Question: Explain the disease:
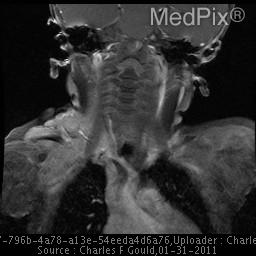
Answer: The disease is discussed as: Overall, hemangiomas are present in 10-12% of Caucasian children - mostly as cutaneous lesions, often called "strawberry marks".

Intra orbital vascular lesions account for 5-20% of all orbital masses in children.  Some of these are neoplastic (capillary hemangioma) while others are malformations including venous varices and cavernous hemangioma.  Capillary hemangiomas are composed of variably sized vascular spaces that are lined by proliferating endothelial cells.  Capillary hemangiomas have been reported as the most common vascular tumor of the orbit, representing 5-12% of pediatric orbital lesions.

Multiple synonyms have been used for these lesions, including infantile hemangioma, benign hemangioendothelioma,  and hemangioblastoma.  However, these terms are neither distinctive nor accurate and the most commonly used term is “capillary hemangioma” – to allow distinction from the “cavernous hemangioma” (AKA “cavernoma”, cavernous malformation).  The cavernous hemangioma is one of the most common orbital masses in the adult patient.  The latter process is malformative and not neoplastic. [Mulliken 1982 PMID: 7063565]

Orbital hemangiomas have been reported in association with PHACES (Posterior fossa malformations, Hemangiomas, Arterial anomalies, Cardiac defects and coarctation of the Aorta, Eye abnormalities, and Sternal abnormalities or ventral developmental defects); and also with blue rubber bleb nevus syndrome. [McCannel 1996 PMID: 8643250]

Orbital capillary hemangiomas (OCH) may be supplied either by branches of the internal (e.g. ophthalmic) or external carotid artery, and may extend intracranially through the superior orbital fissure or optic canal.

•  Clinical
Orbital capillary hemangioma (from now on just “hemangioma”) present as sporadic lesions in childhood, with approximately 1/3 as congenital lesions noted at birth.  The majority will present during the first decade.  Almost half of them may enlarge during a Valsalva maneuver or with crying.  There is a slight female predilection of 3:2 over males vs. up to 3:1 for cutaneous hemangioma.  These endothelial vascular neoplasms typically proliferate in the first few months after presentation; and, then most stabilize – often at an alarming size.  The natural history in most patients is for the lesions to stabilize for a period of years, and then begin spontaneous involution in adolescence, typically from 4-8 years of age.  Some cases have been followed for up to 18 years, with eventual spontaneous but slow involution. [Henderson JW Ophthalmology 1990 - PMID: 2342808]

In addition to the obvious facial discoloration and mass, capillary hemangiomas may interfere with vision, cause proptosis, diplopia or amblyopia, and even optic atrophy.  [Yap EY 1998 - PMID: 9703301]

•  Gross Pathology
These lesions are usually ruby-red soft, rounded and occasionally lobulated masses.  Lesions with skin or subcutaneous involvement are often called “strawberry” lesions due to their red color.

•  Histology
These lesions are usually well demarcated from surrounding tissues.  The histology varies with the phase of the lesion.  In younger patients, while the lesions are “active” or growing, histology shows mitotic activity from plump proliferating endothelial cells that surround small irregular vascular spaces.  Mast cells may be increased within the lesion.  Classically, involution begins within the center of the mass, and the advances outward.  Fatty and fibrous tissue surround the vascular space; and, the fibro-fatty tissue eventually replaced the vascular stroma.  These features allow distinction from cavernous hemangiomas, that have larger vascular spaces that are lined by flattened endothelial cells.

•  Imaging
» US
Ultrasound may play a dual role in capillary hemangioma – demonstrating the lesions as well as documenting their vascularity.  [Verity DH EYE 2006 - PMID: 17019424]  US shows great variability in lesion appearance, but can well document high-velocity flow in (100-1000 times normal) in feeding vessels.  [Verity2006]  Lesion involution is often preceded by stabilization in the rate of flow increase.  Although US can be used to follow the progression-regression sequence in these tumors, MR provides the best evaluation in the diagnostic phase.

» CT
The appearance of orbital capillary hemangiomas varies over time.  Most commonly during the growing phase, they will appear as intensely enhancing lesions, that may be either well demarcated or poorly marginated.  Lesions may be more dense than brain (50-60 HU) due to the blood filled vascular spaces.  In the involution phase, the attenuation of the lesion will decrease, as fibro-fatty tissue replaces the vascularity.

» MR
These lesions are usually well demarcated discrete lobulated masses with internal septations.  They are usually dark on T1W and become hyperintense with T2-weighting.  Bright contrast enhancement after Gadolinium is almost universal in these lesions.  As these lesions involute, fatty and fibrous tissue may replace the tumor and the lesion may show areas of T1 shortening.

» Treatment and Prognosis
The majority of these lesions will undergo spontaneous regression as the child ages.  About one-half will show involution by age 5, and the overwhelming majority will show clear signs of involution by seven or eight years.  Lesions that present at younger ages may also regress earlier in the life of the child.  Both oral and parenteral steroids, interferon therapy, and surgery may be used when vision is threatened by periocular lesions.  Fractionated stereotactic radiation may have potential benefit in some cases that do not regress or are not amenable to surgery.  [Tsao MN J. Neurosurgery 2003 - PMID: 12546367]